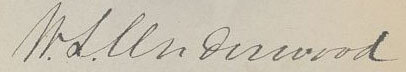
Signature of: warner underwood